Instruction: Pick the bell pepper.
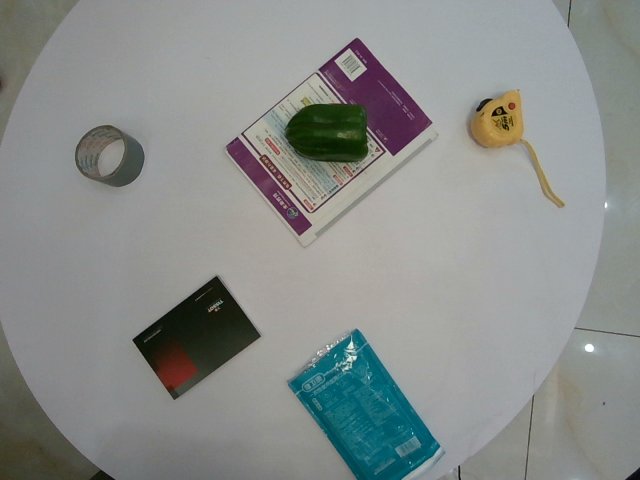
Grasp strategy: vertical